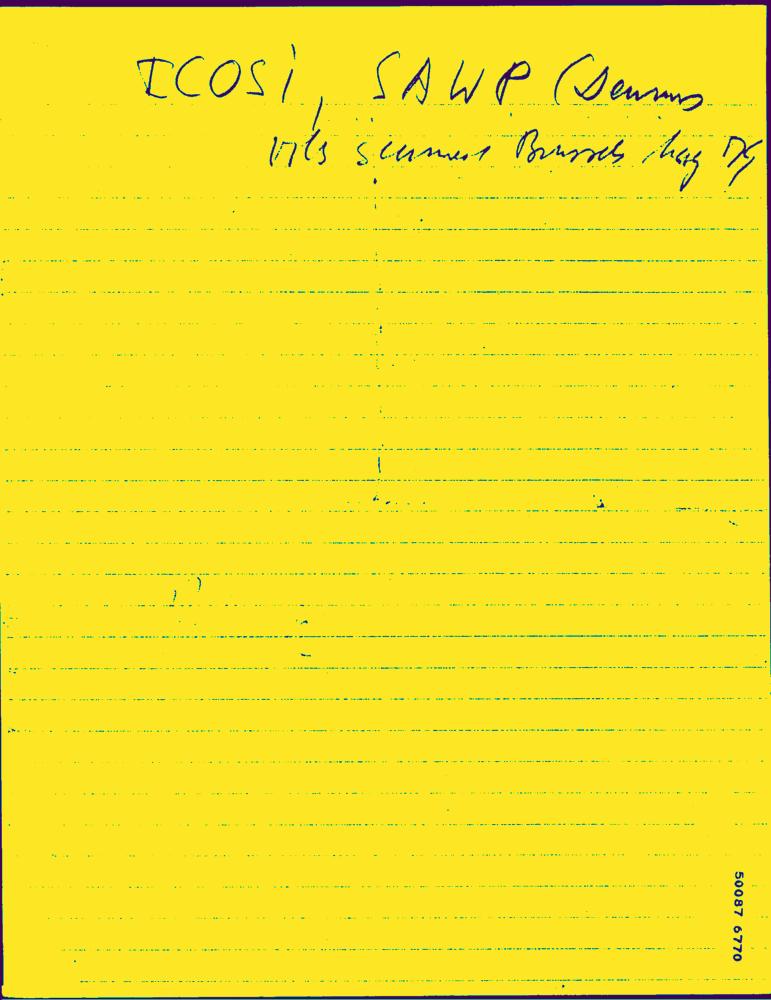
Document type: Hand-Written